Question: What jurisdiction, city, or county is the document associated with?
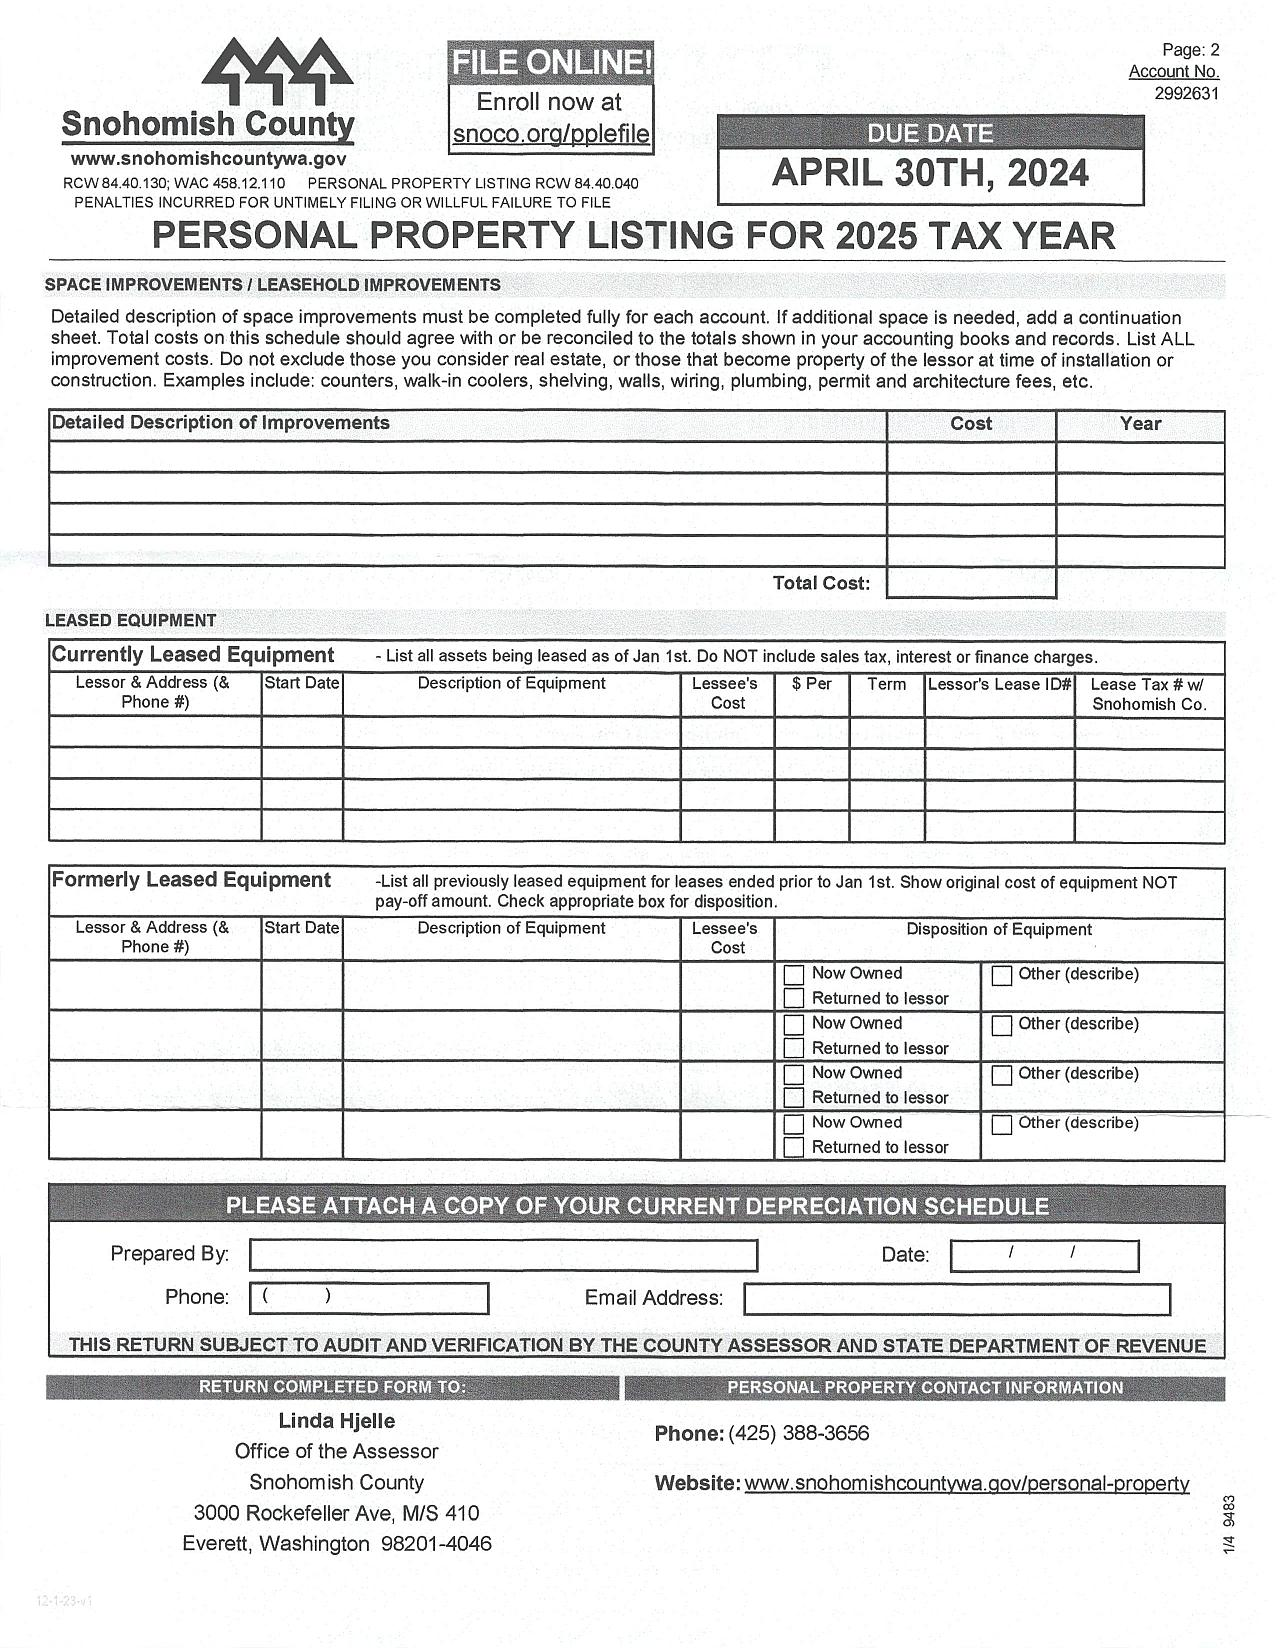
Answer: "Snohomish County"